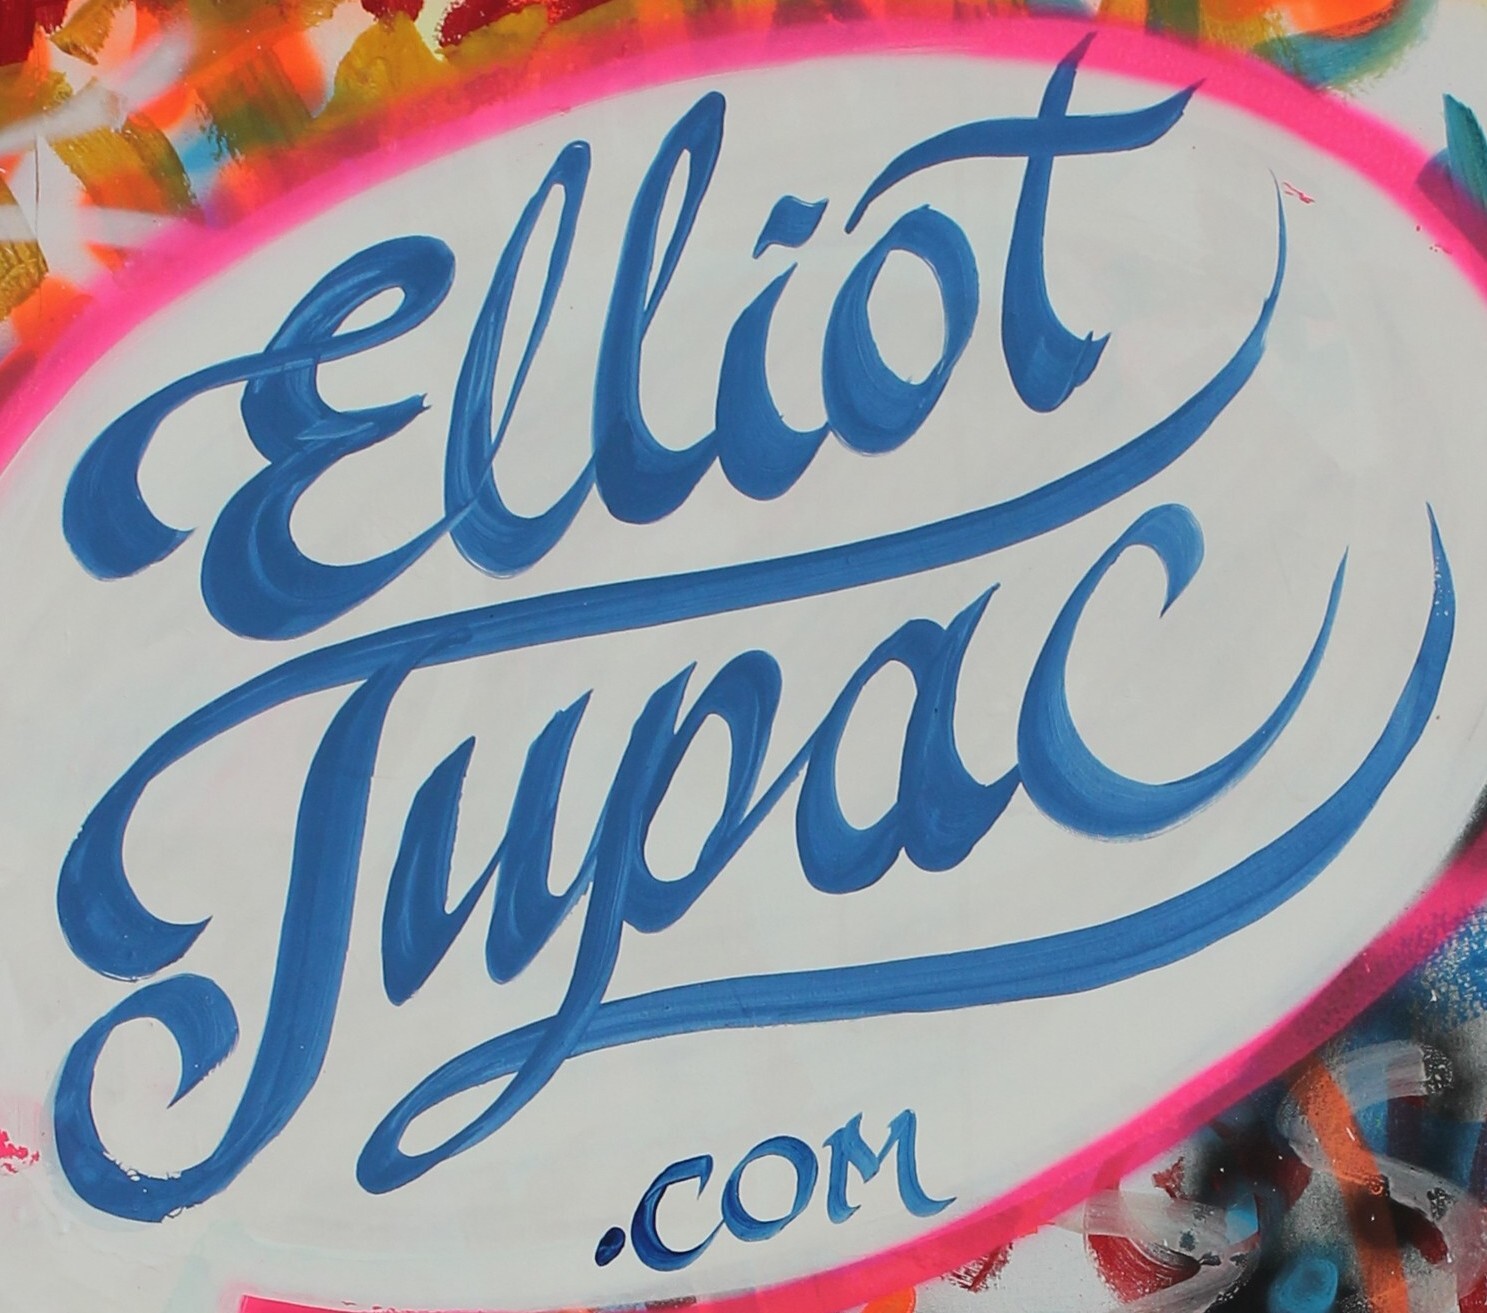
Signature of: elliot túpac